Question: What is the estimated tax bill amount according to the document?
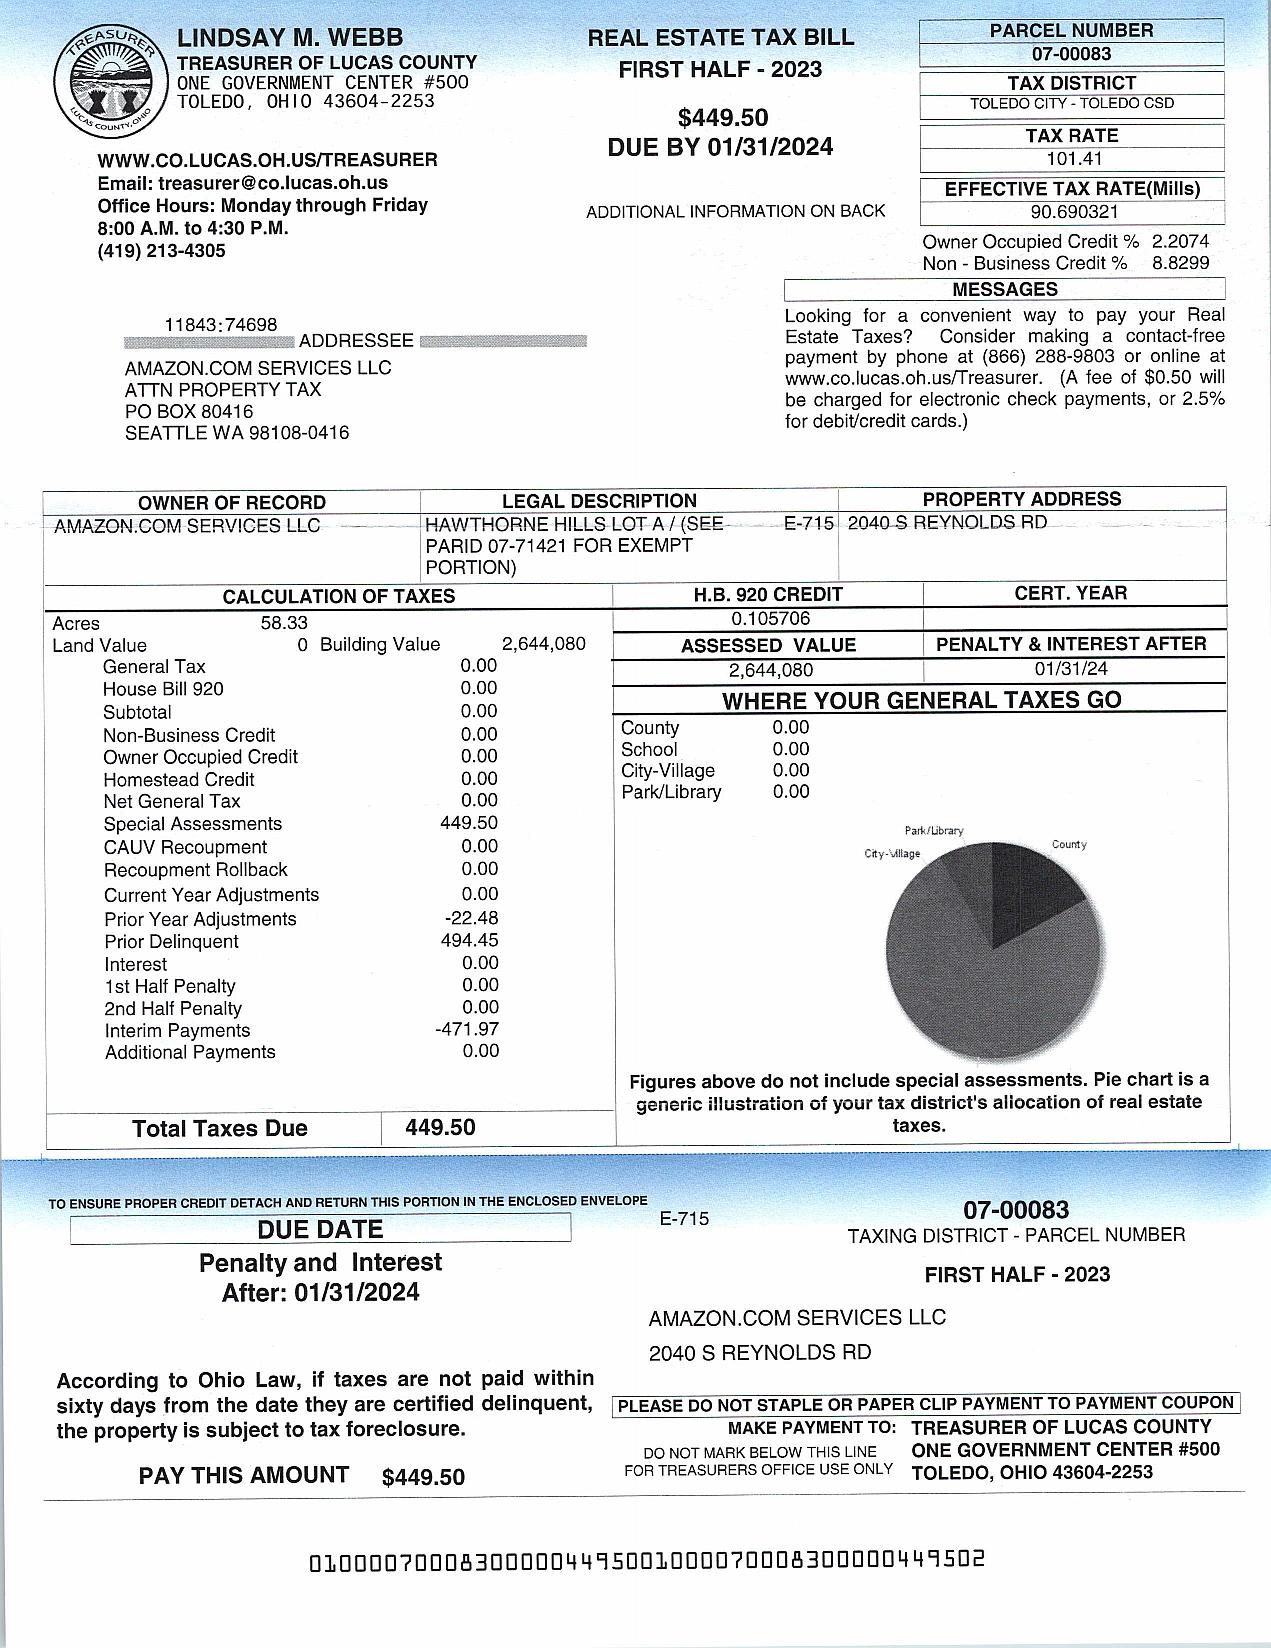
Answer: "449.5"